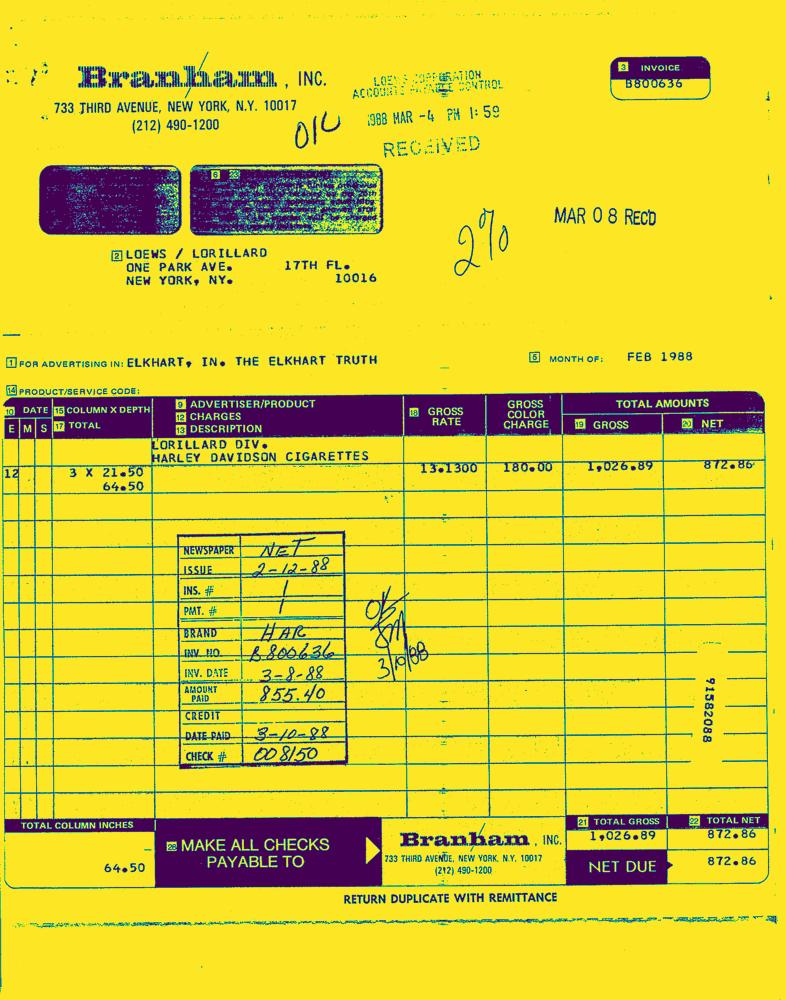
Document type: Invoice-Doc